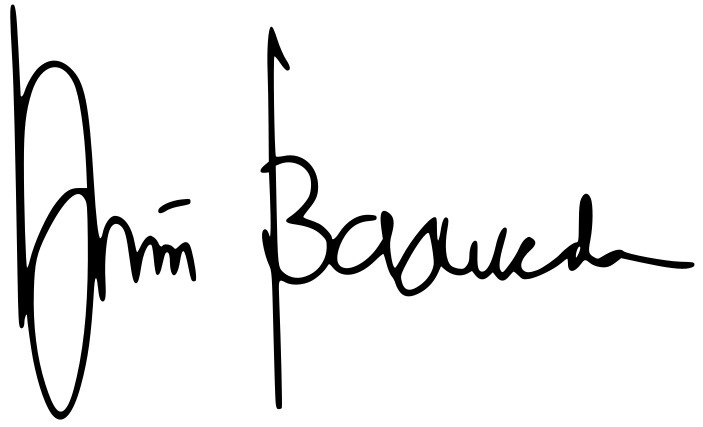
Signature of: anies baswedan